Question: What is the main concern?
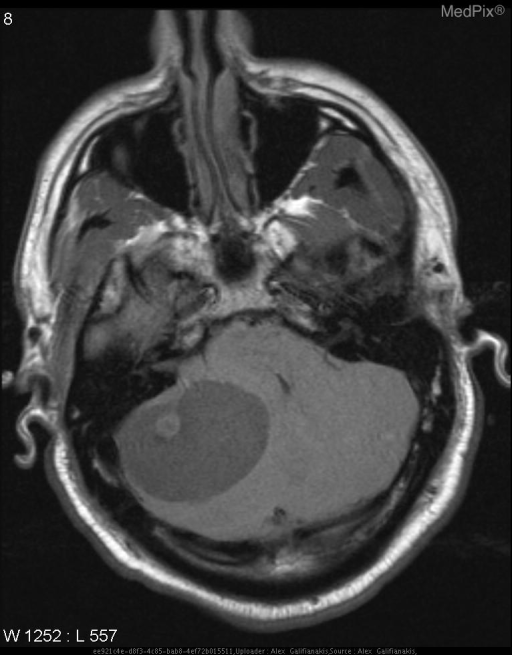
Answer: The findings suggest CT: Large cystic mass in the right cerebellar hemisphere with rounded mural soft tissue nodule.
MR: Cystic right cerebellar hemisphere mass with enhancing mural nodule.. Fluid signal mass in the right cerebellar hemisphere with mural nodule.. The patient might have a history of 33 year old male with increasing headaches and dizziness..